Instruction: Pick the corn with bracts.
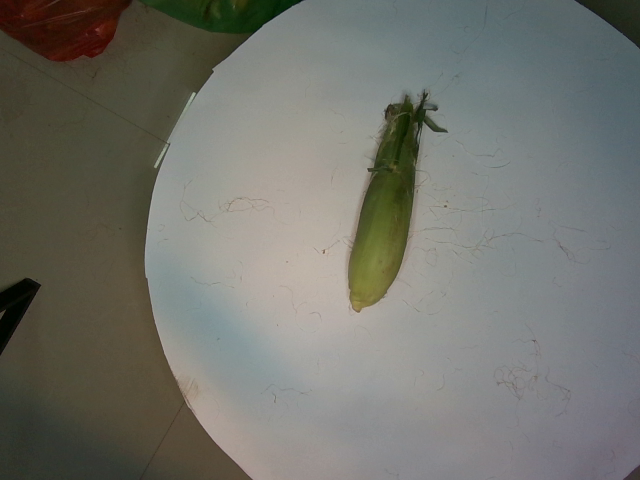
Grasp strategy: vertical